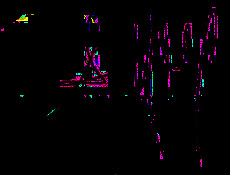
Signature of: aime nogal méndez